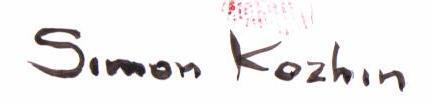
Signature of: simon kozhin